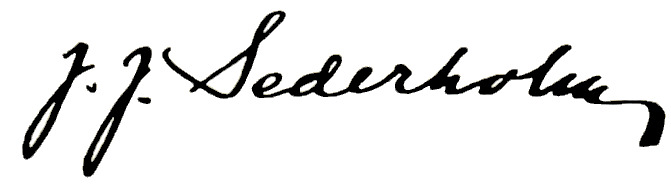
Signature of: jakob sederholm